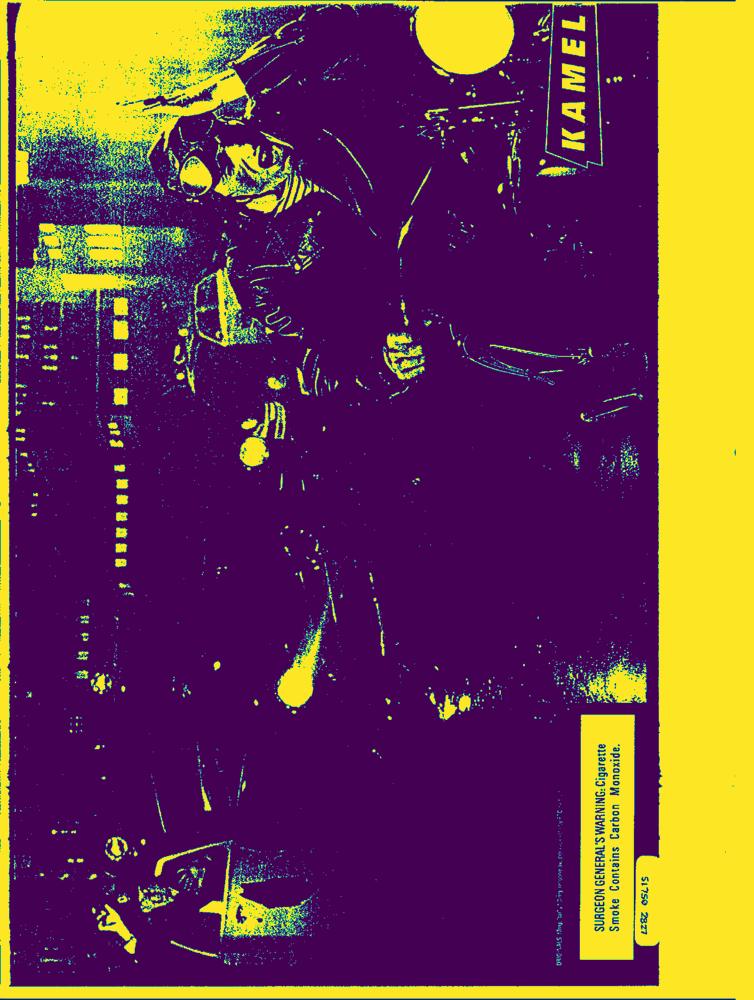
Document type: AD